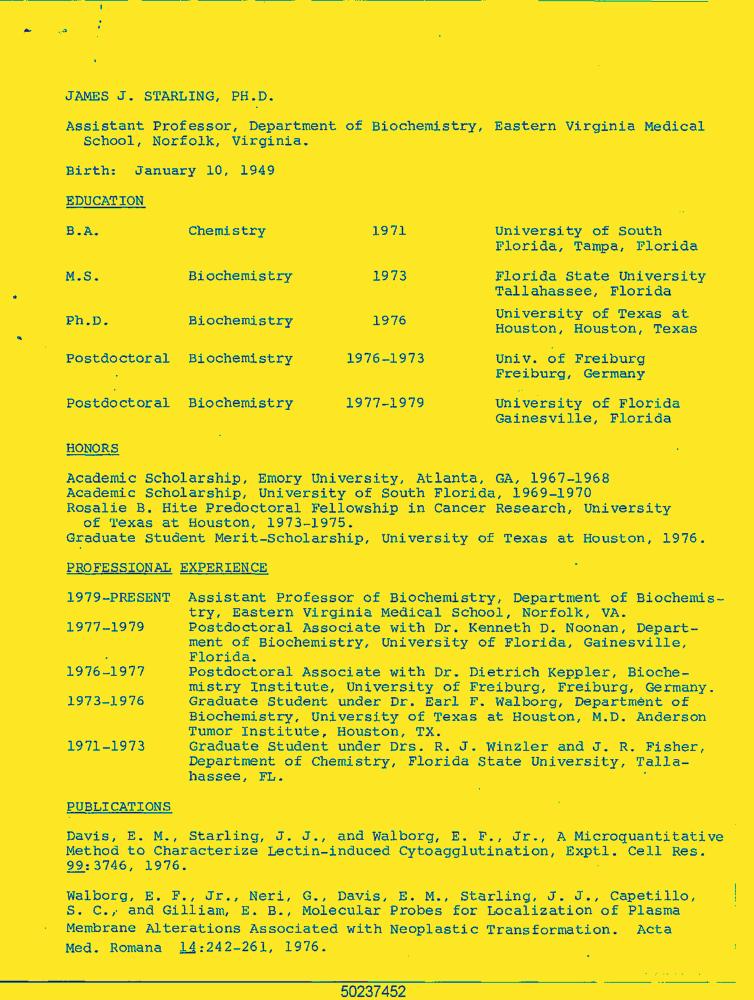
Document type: Resume-Doc